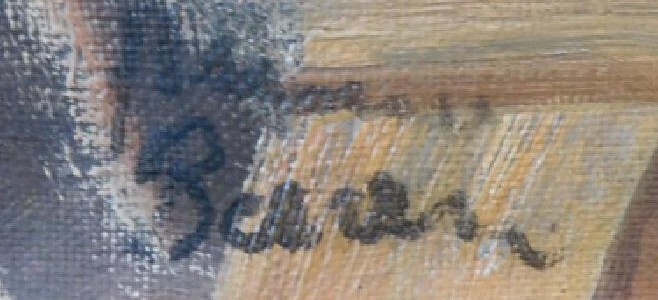
Signature of: bruno beran